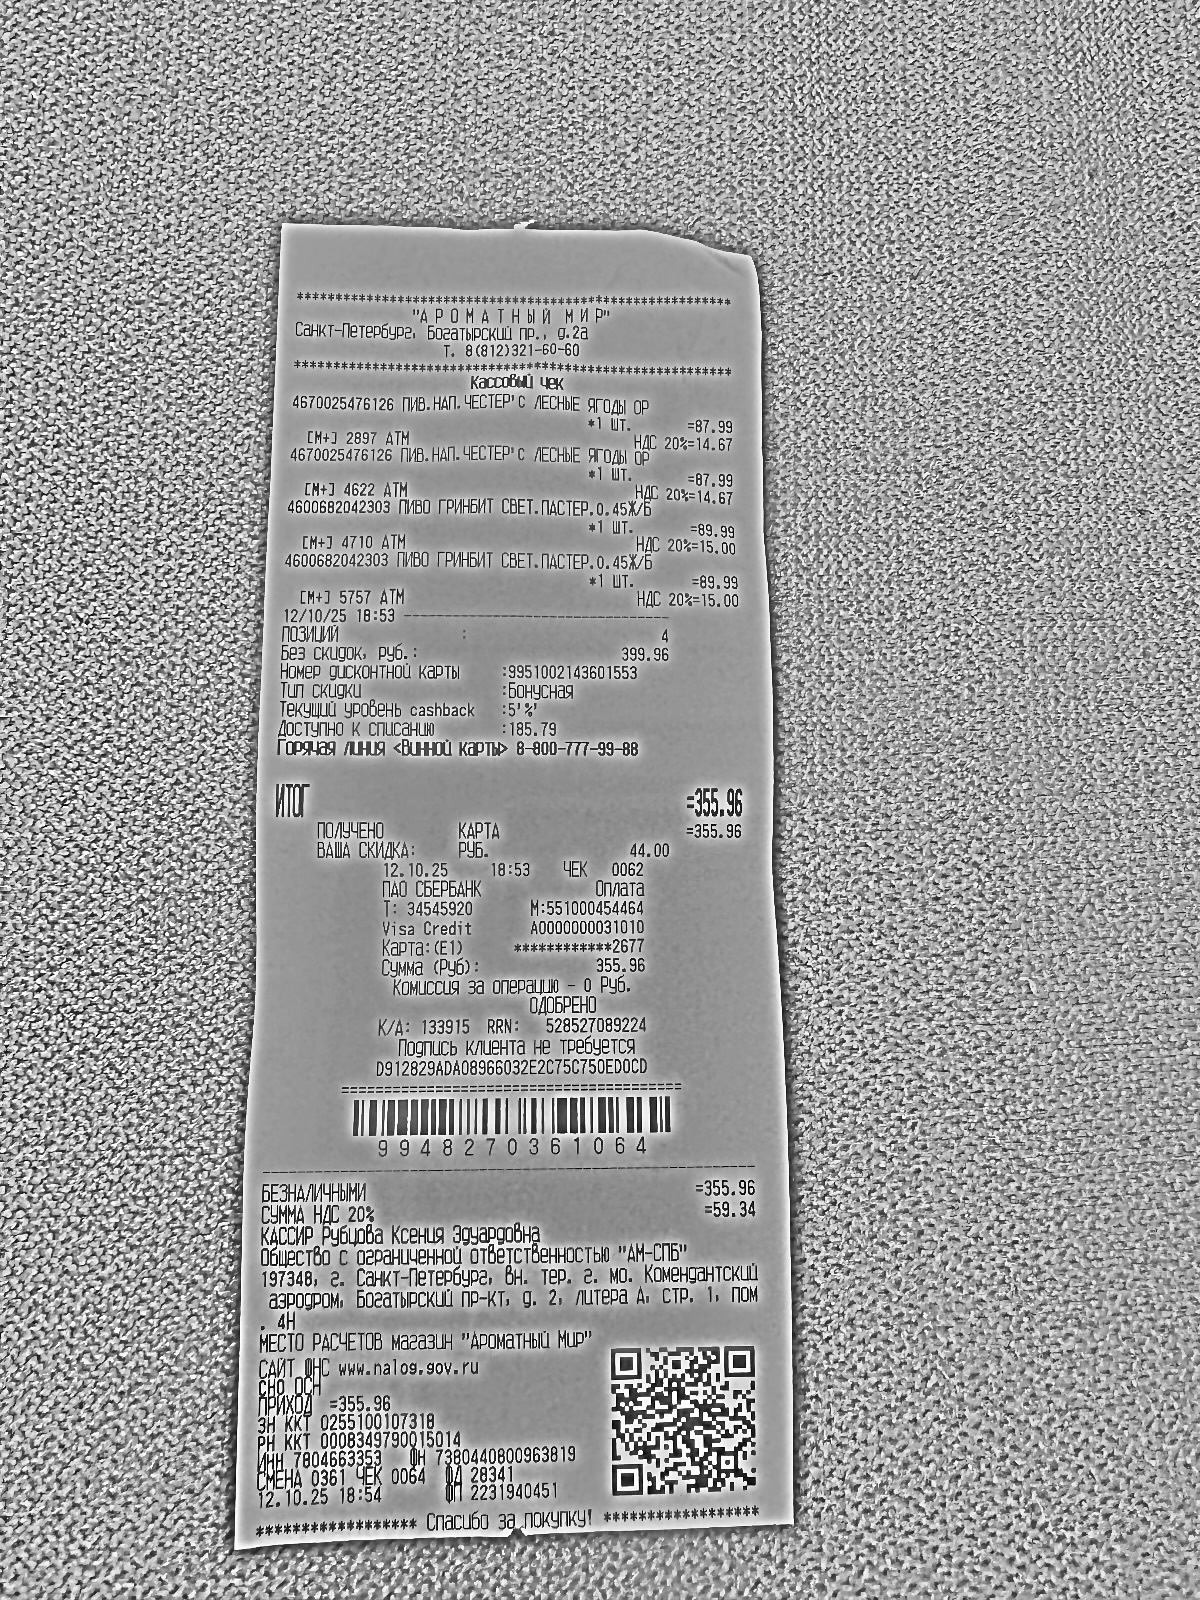
Продавец: Общество с ограниченной ответственностью "АМ-СПБ"
ИНН: 7804663353
Дата: 12.10.25
Товары: 4670025476126 ПИВ. НАП. ЧЕСТЕР'С ЛЕСНЫЕ ЯГОДЫ ОР; 4670025476126 ПИВ. НАП. ЧЕСТЕР'С ЛЕСНЫЕ ЯГОДЫ ОР; 4600682042303 ПИВО ГРИНБИТ СВЕТ. ПАСТЕР, 0.45Ж/Б; 4600682042303 ПИВО ГРИНБИТ СВЕТ. ПАСТЕР, 0.45Ж/Б
Количество: 1.000; 1.000; 1.000; 1.000
Цена: 87.99; 87.99; 89.99; 89.99
Сумма: 87.99; 87.99; 89.99; 89.99
Итого: 355.96